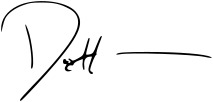
Signature of: daniel handler